Question: In what way does the history help explain the case?
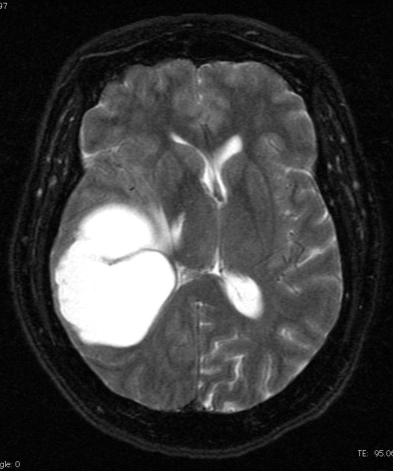
Answer: The patient's history of 52 yo woman presented with headaches and mental status changes. Hx of L breast SCCa three years ago treated at that time with lumpectomy & chemoradiotherapy. is key in understanding the case.